Question: What is the assessed value of the property as noted in the document?
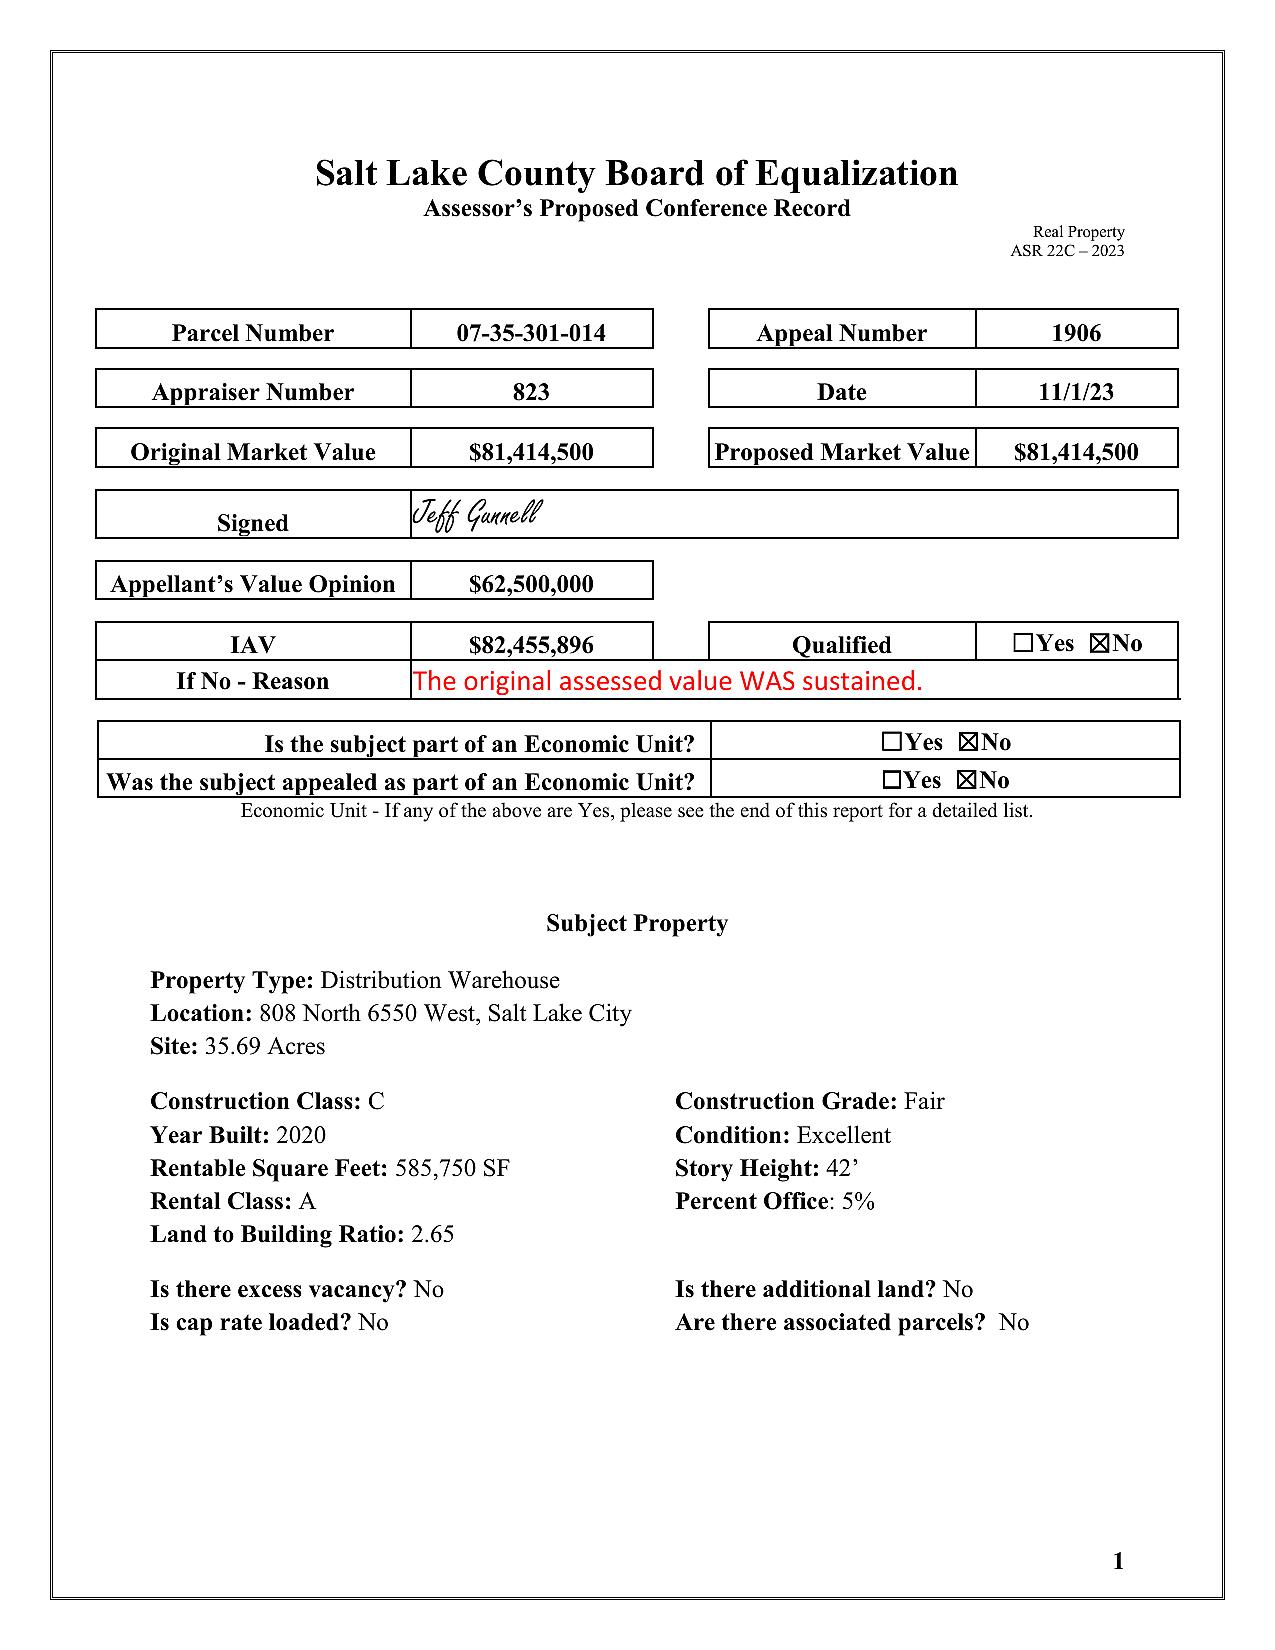
Answer: "$82,455,896 "